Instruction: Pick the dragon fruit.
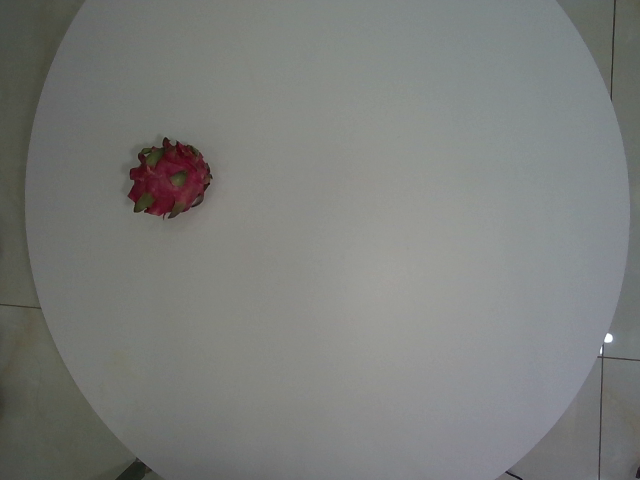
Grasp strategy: vertical